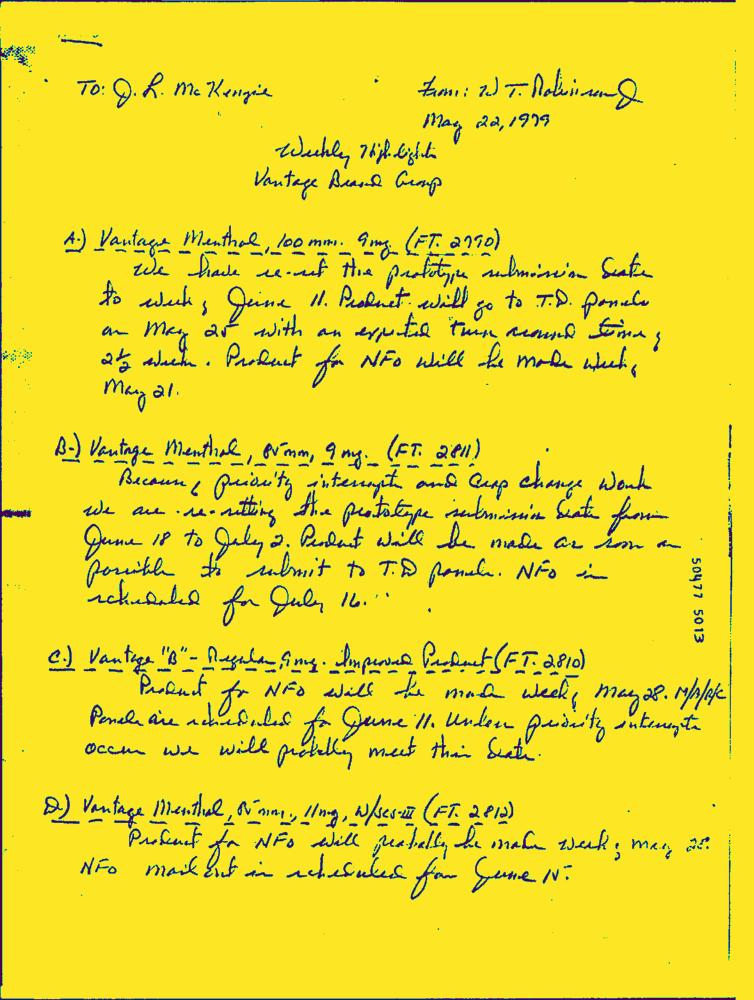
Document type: Hand-Written